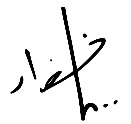
Signature of: yasmina khadra